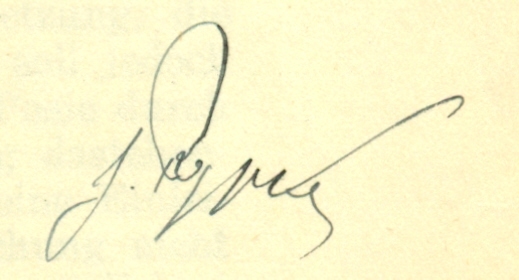
Signature of: jan rypka